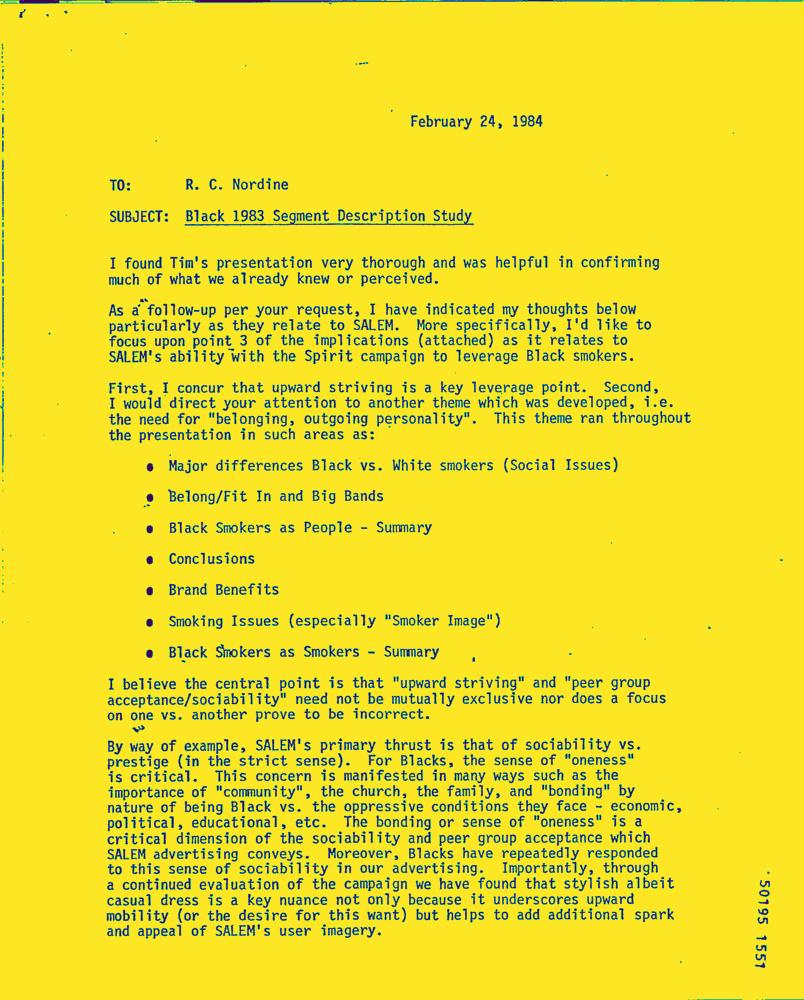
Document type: Letter-Doc